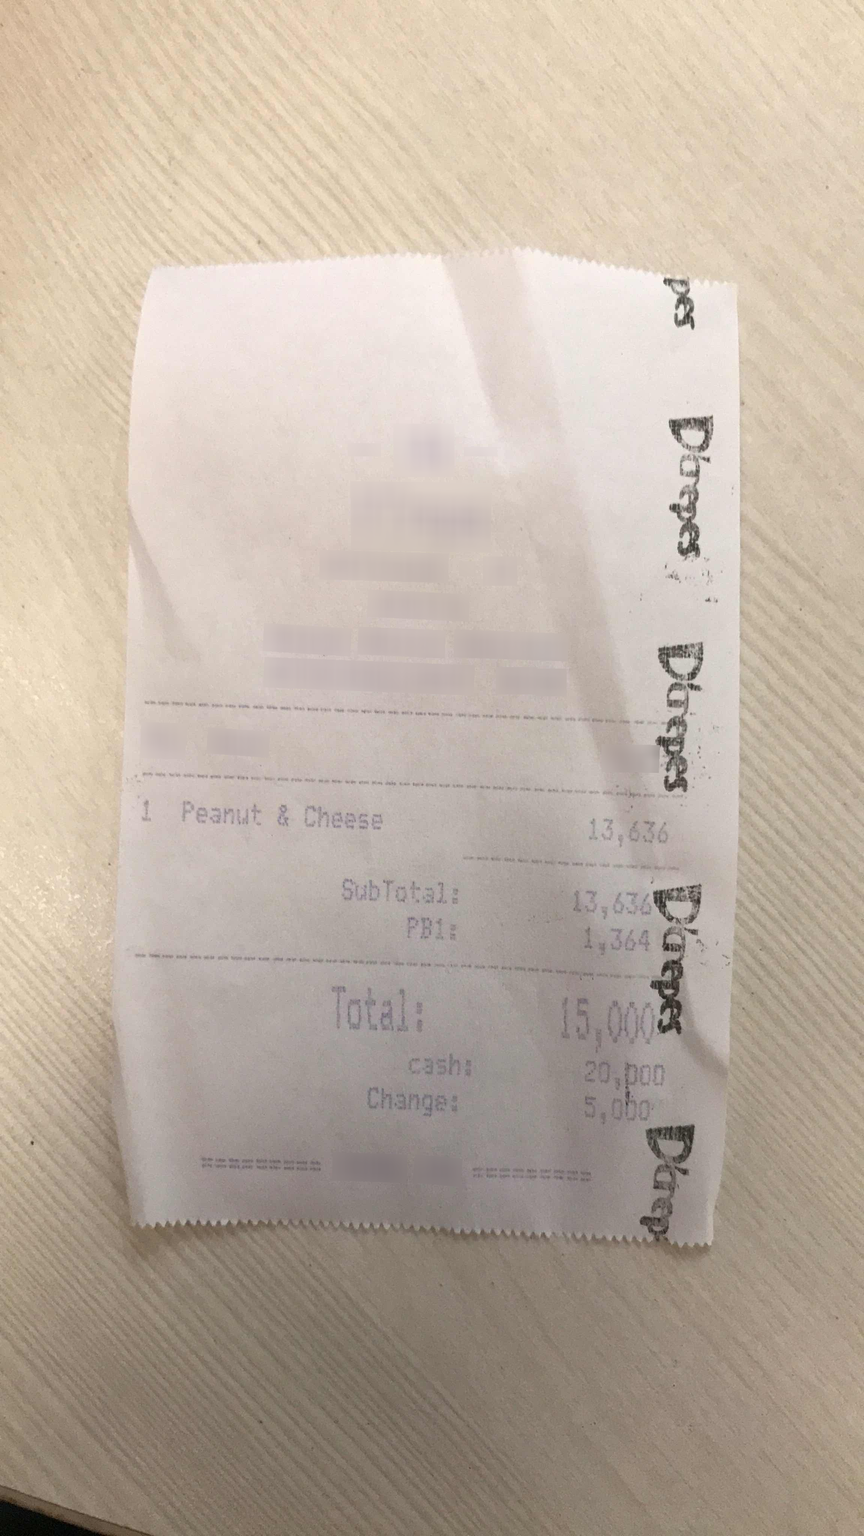
Extraction:
receipt: line_items: name: Peanut & Cheese
price: 13,636
qty: 1
subtotal: 13,636
tax: 1,364
total: 15,000